Question: What appears to be the issue?
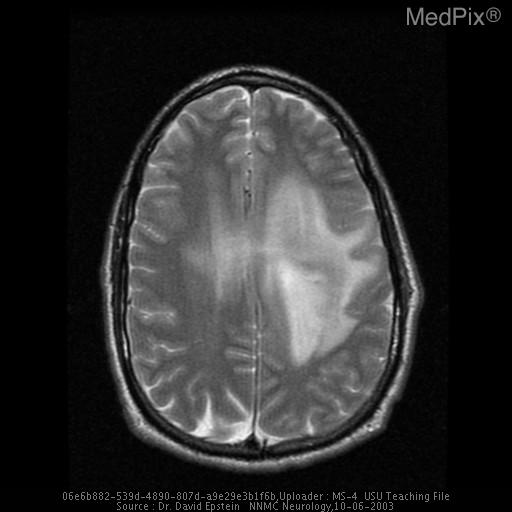
Answer: The findings suggest Solitary deep lesion with mild midline shift and patchy enhancement.  Abnormal white matter signal in the right hemisphere suggesting tumor extension across the corpus callosum.. Increased white matter signal in left frontoparietal region with mild midline shift. Non enhancing cystic lesions are seen in the left parietal lobe.  There are areas of enhancement around the cystic lesion on post gad images consistent with small vessel proliferation. Severe edema is present and some increased white matter signal in the right hemisphere may represent tumor extension across the corpus callosum.. The patient might have a history of This patient presented with 3 weeks of progressive weakness in right upper and lower extremities..